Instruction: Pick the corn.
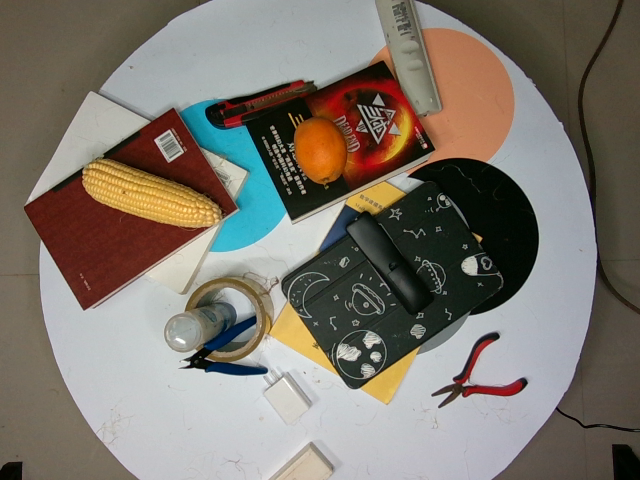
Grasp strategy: vertical